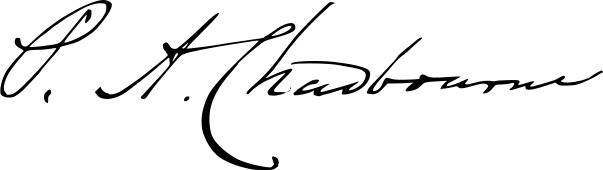
Signature of: paul a chadbourne